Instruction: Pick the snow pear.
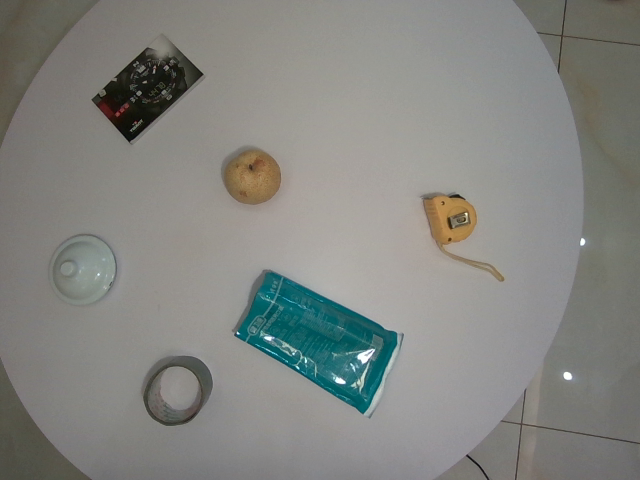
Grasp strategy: vertical